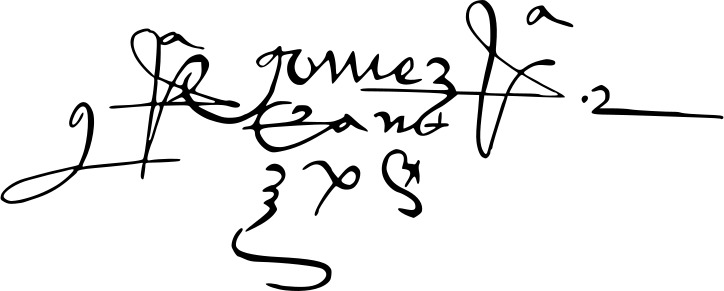
Signature of: gomes eanes de zurara